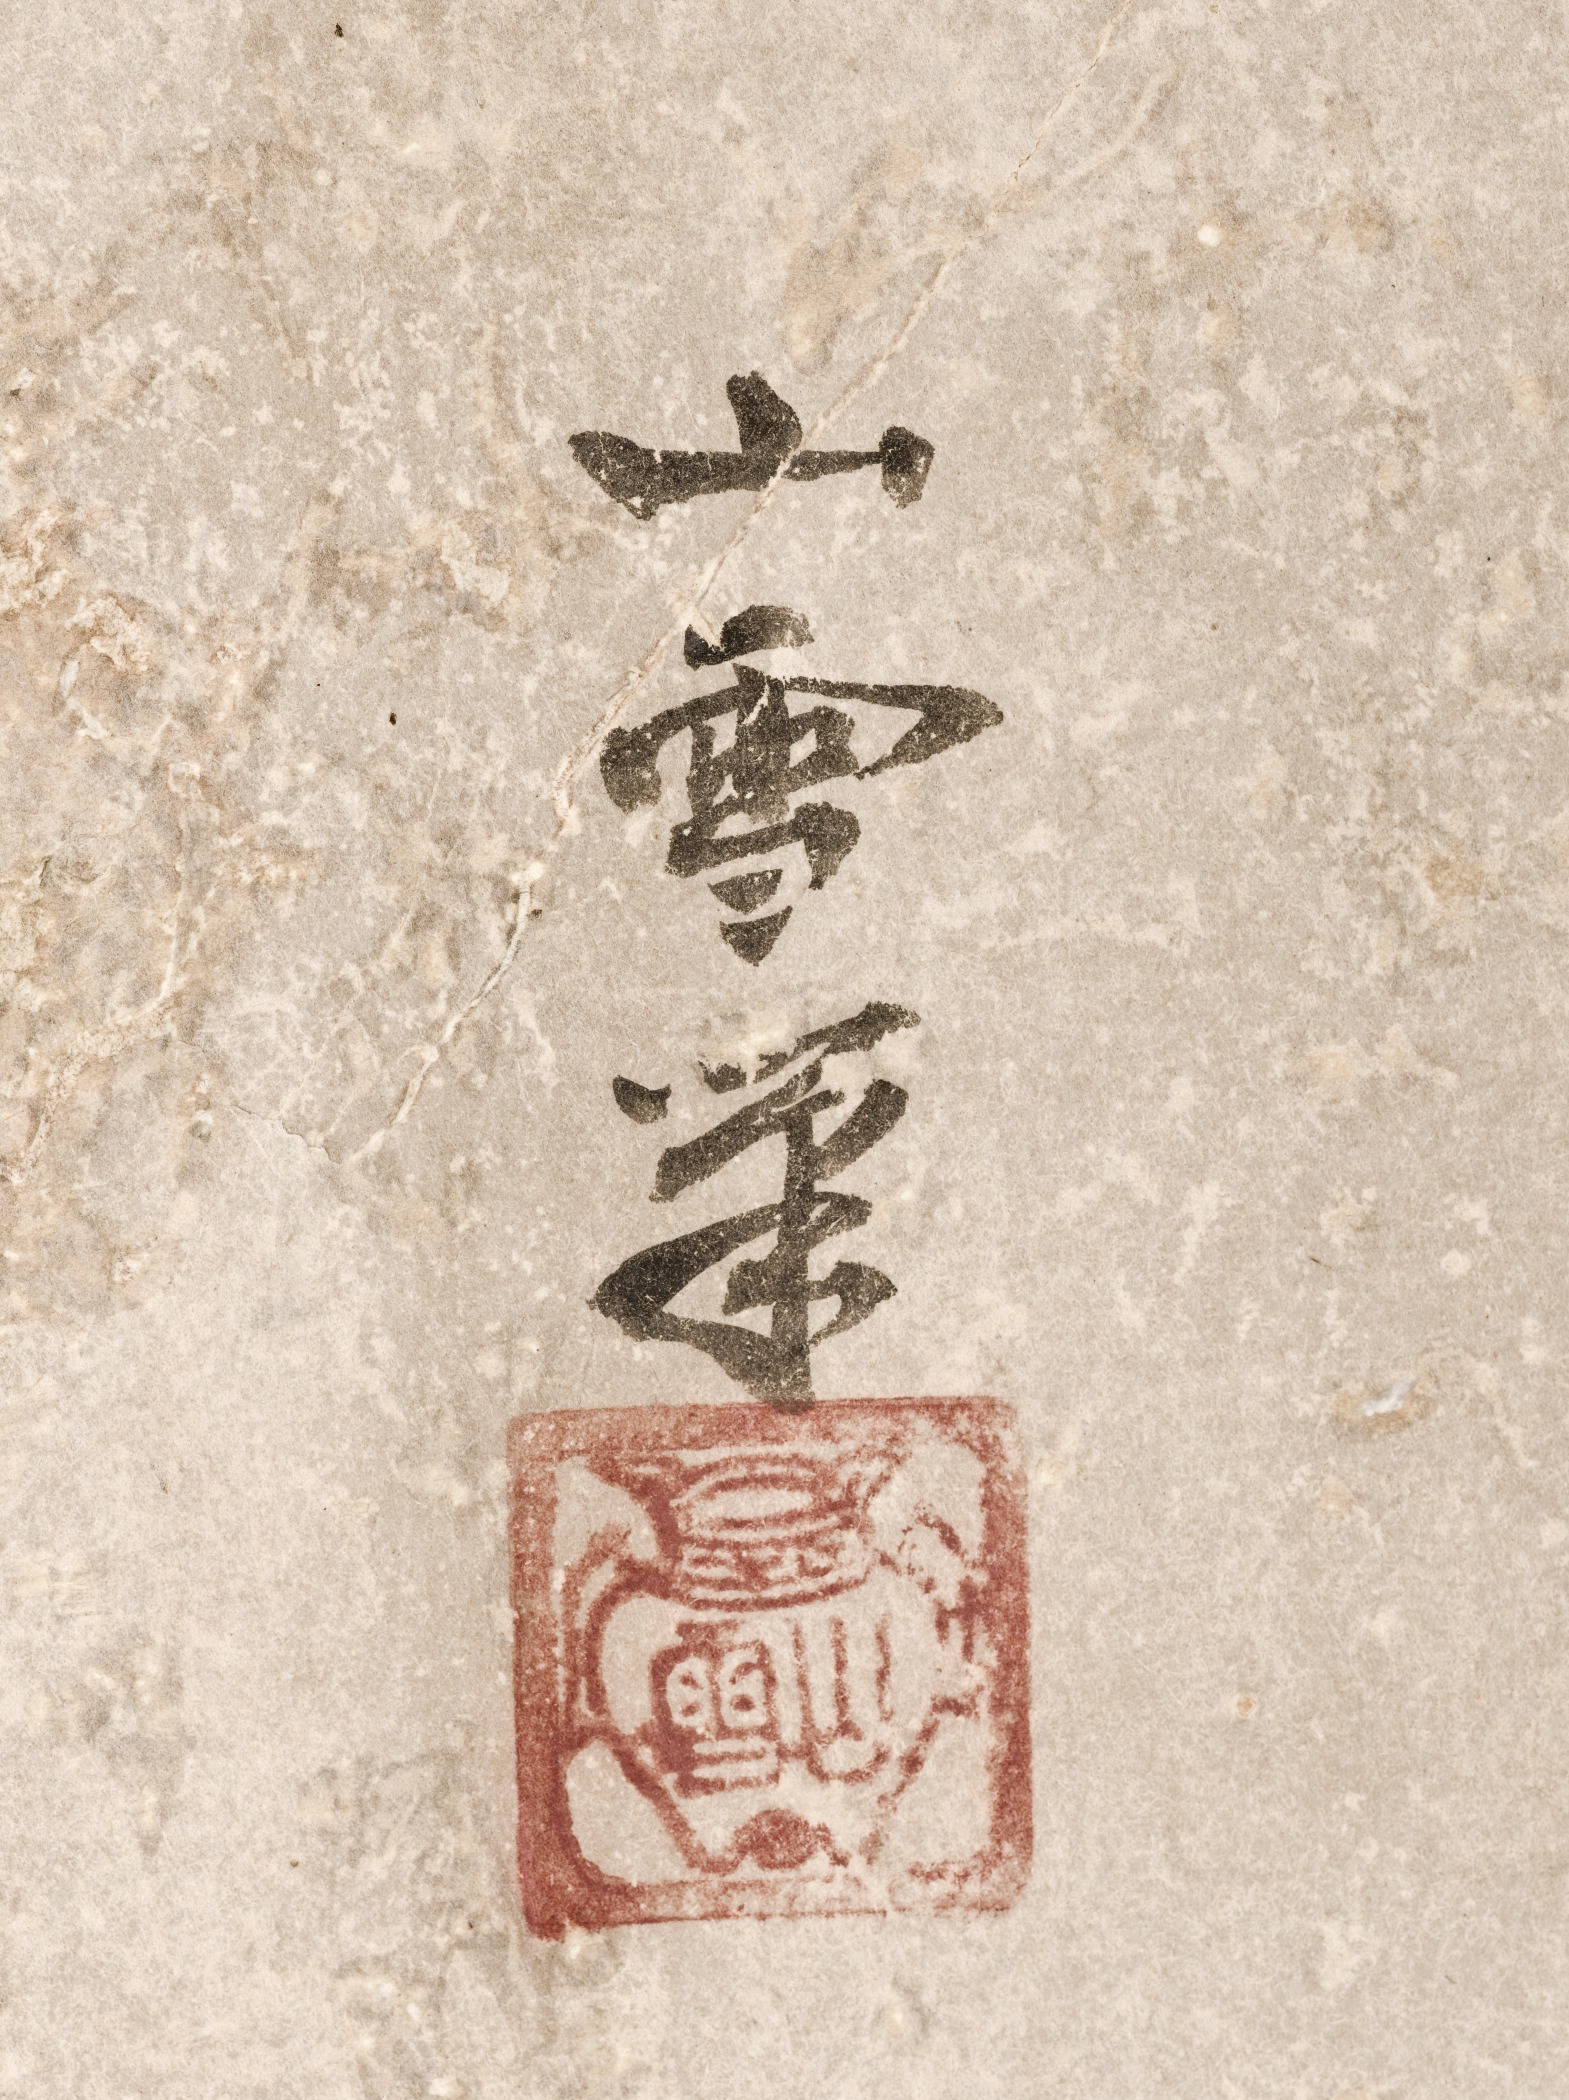
Signature of: kanō sansetsu